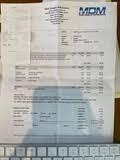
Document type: Invoice